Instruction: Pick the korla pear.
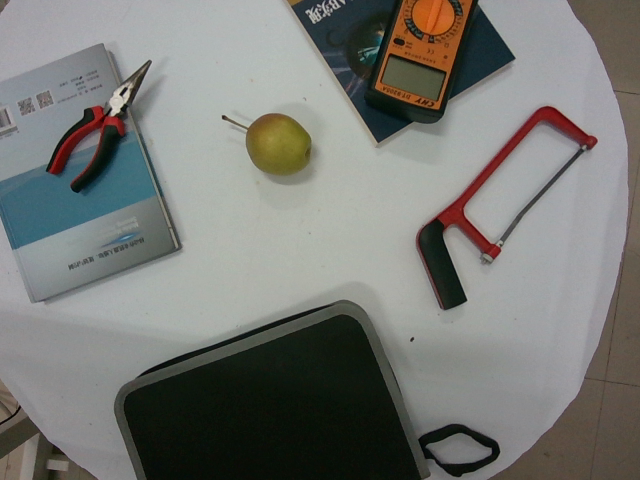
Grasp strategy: vertical